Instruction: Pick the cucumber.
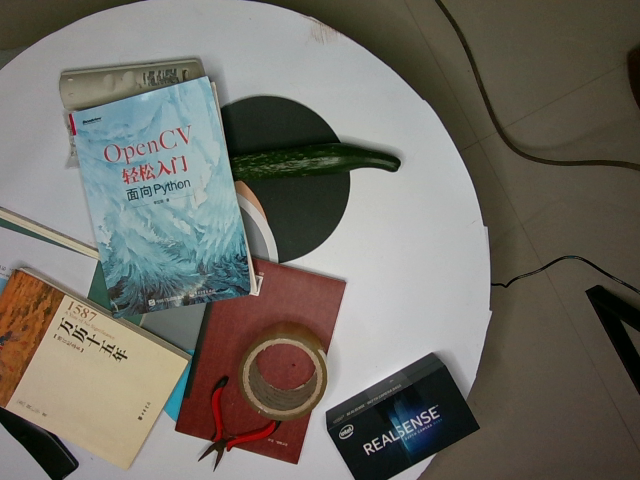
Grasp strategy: vertical